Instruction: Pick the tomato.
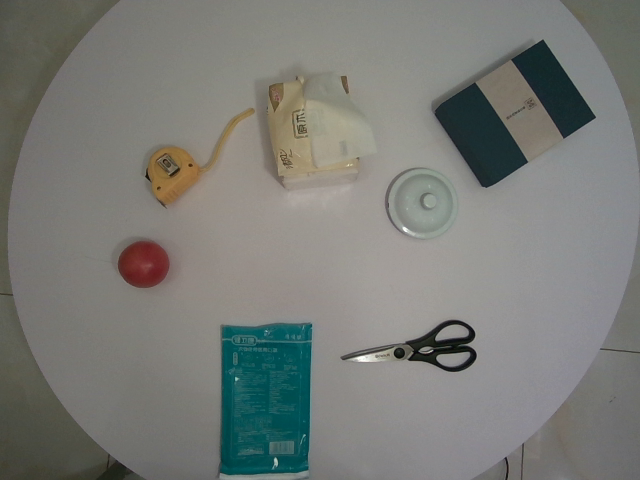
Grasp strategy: vertical